Question: How does the patient history play a role?
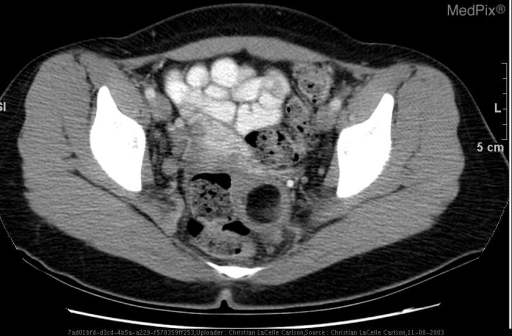
Answer: The patient's history of 18 y.o. girl with distension of abdomen for 3 years, abdominal discomfort and reflux symptoms for 1-2 years. is key in understanding the case.